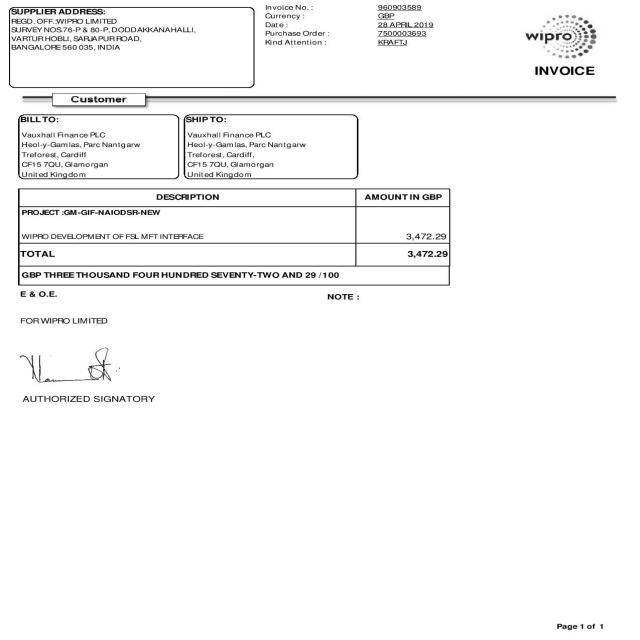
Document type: Invoice